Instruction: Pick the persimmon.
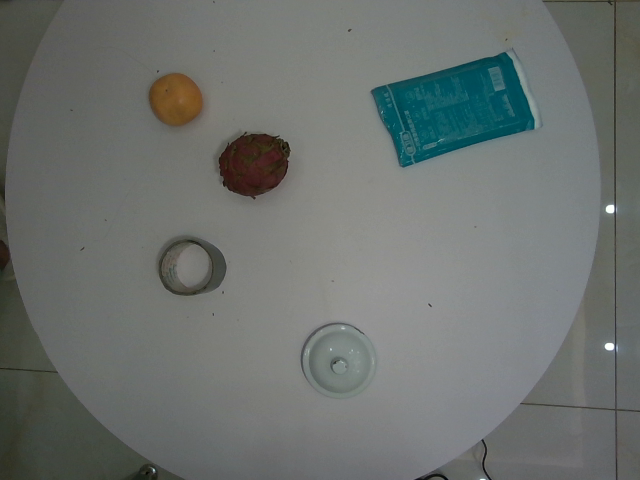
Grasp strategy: vertical